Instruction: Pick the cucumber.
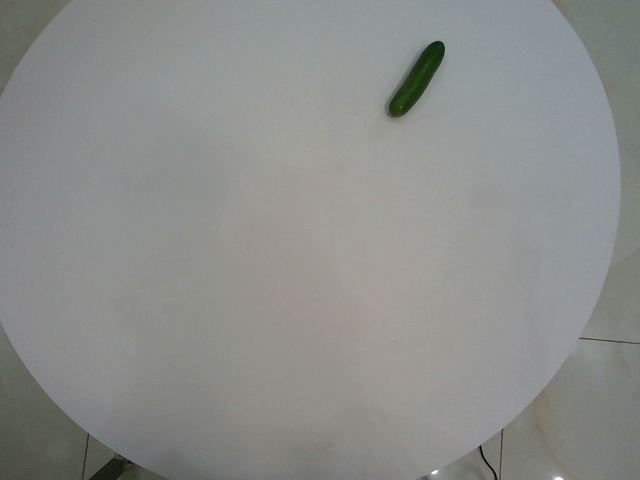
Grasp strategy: vertical